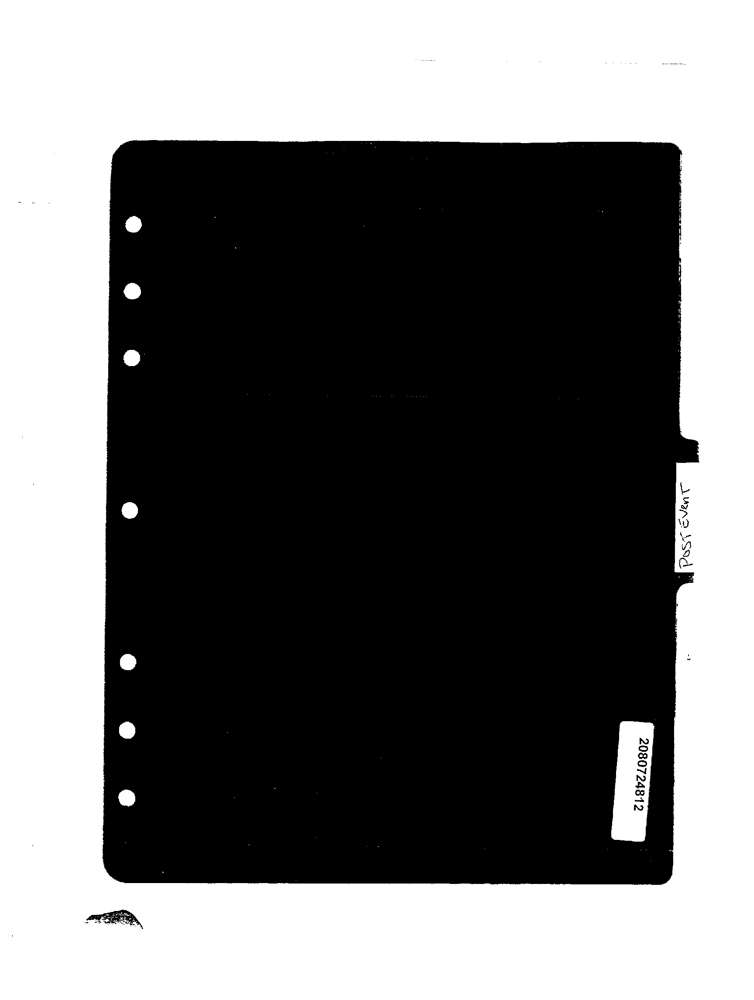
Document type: Invoice